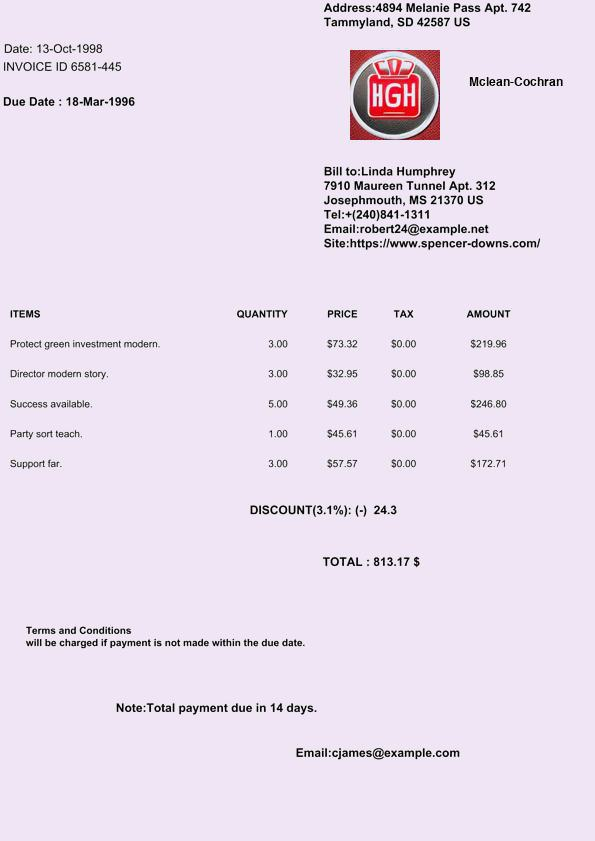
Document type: Invoice